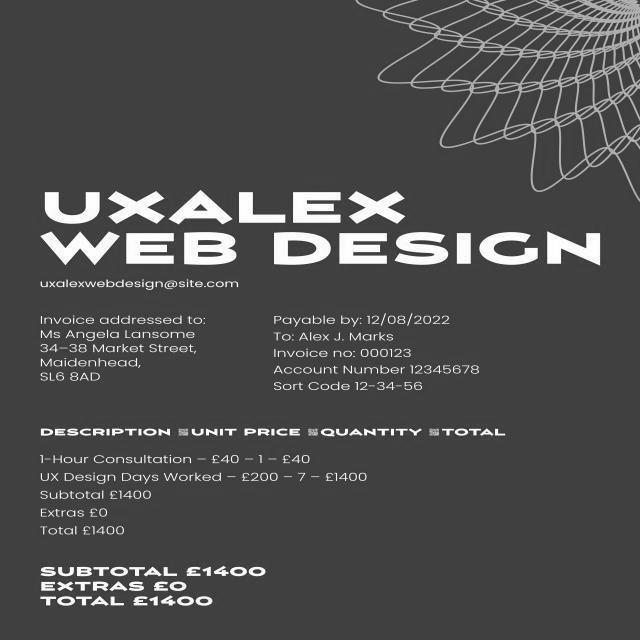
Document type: Invoice